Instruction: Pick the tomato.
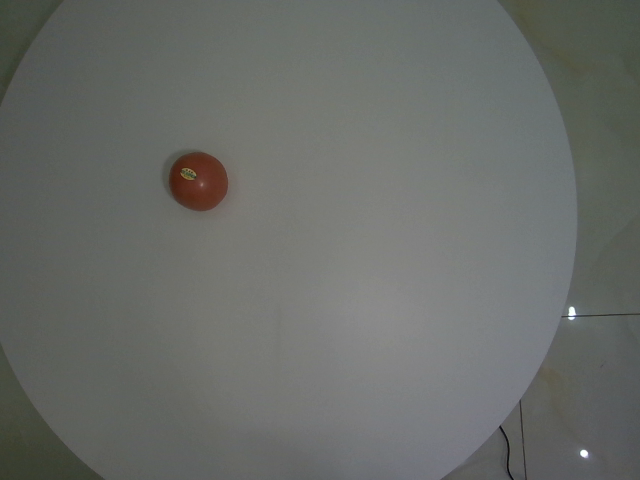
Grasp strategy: vertical